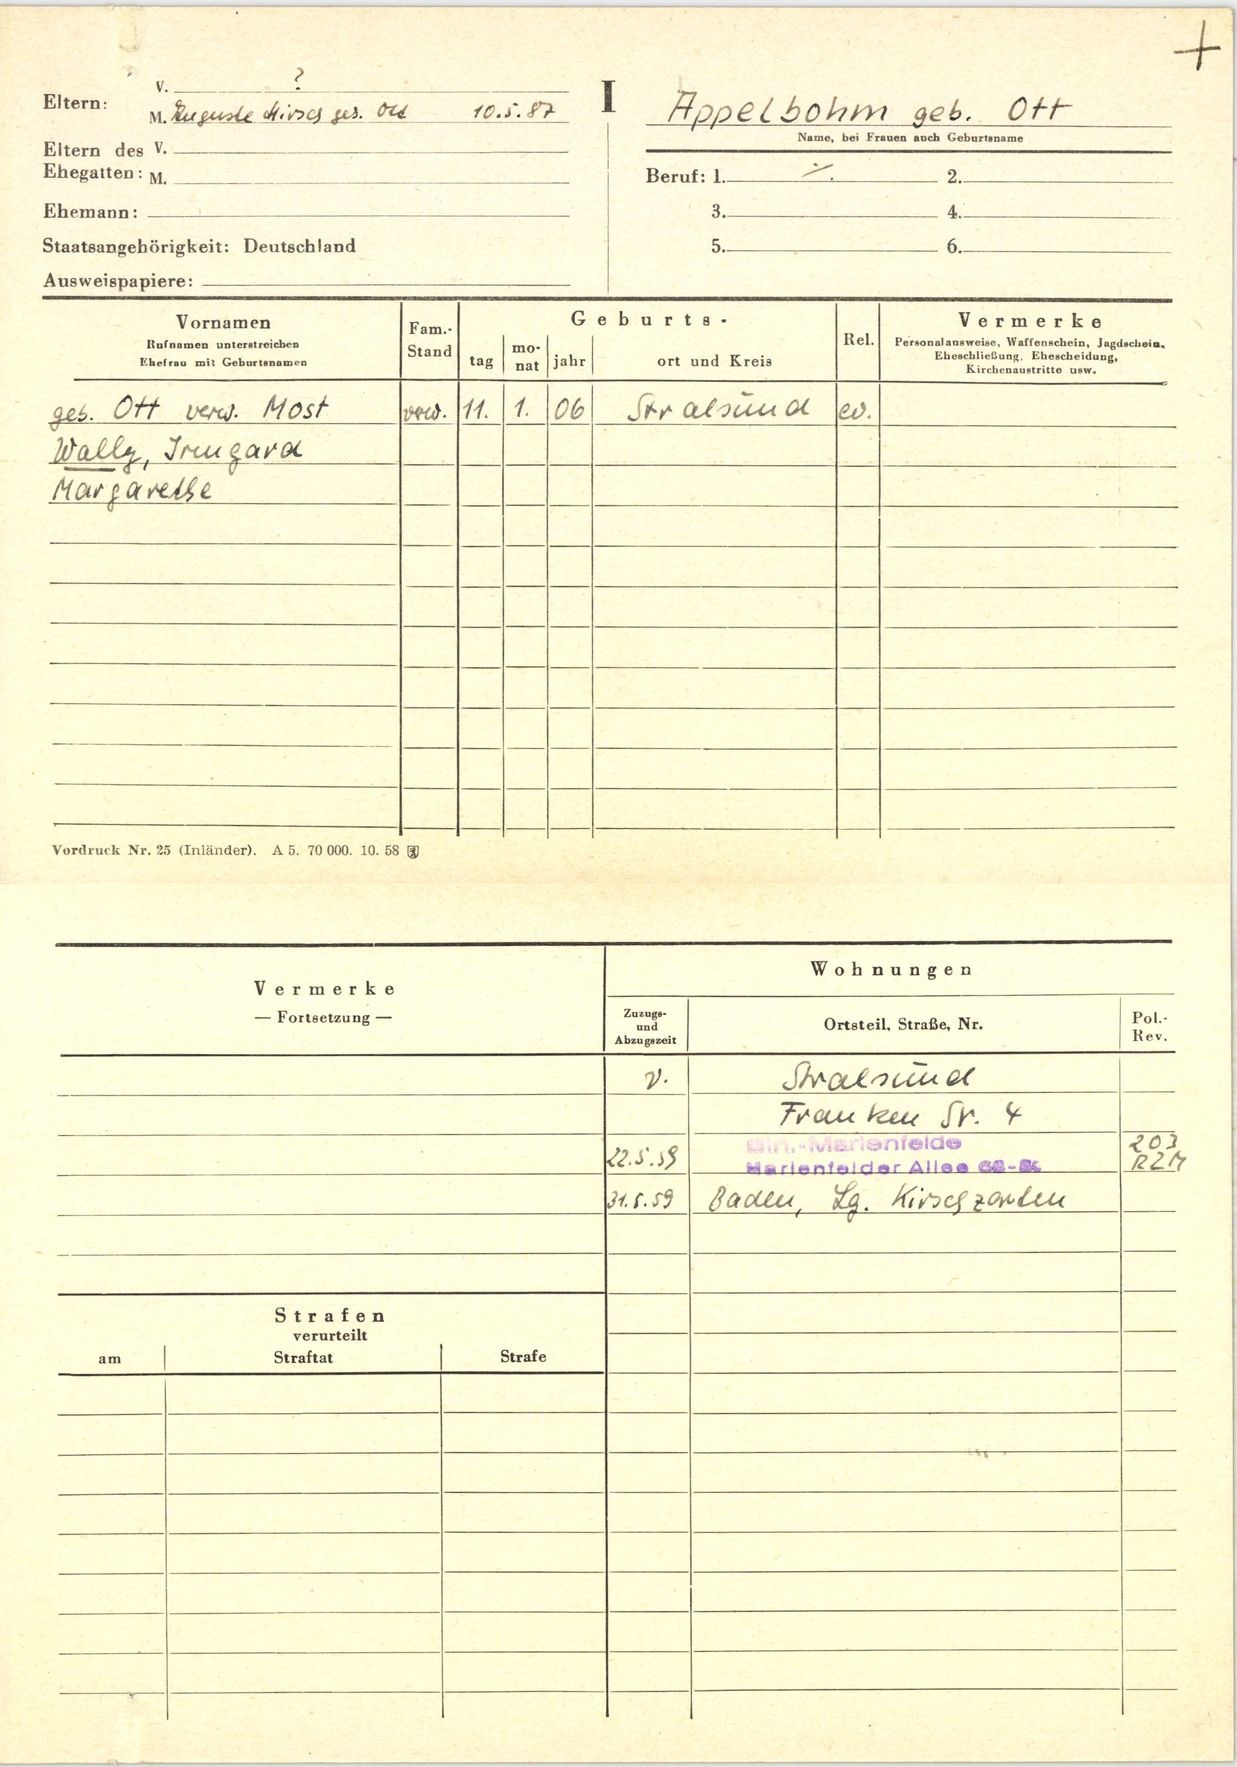
Appelboom geb. Ott